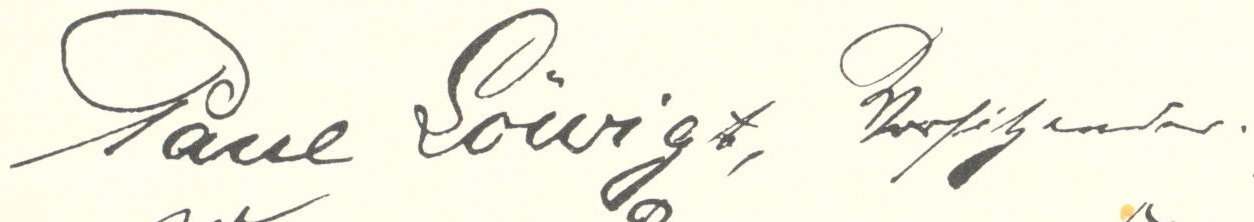
Signature of: paul löwigt